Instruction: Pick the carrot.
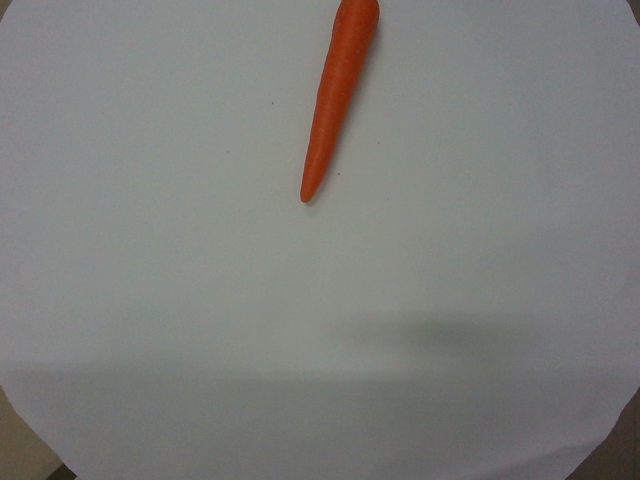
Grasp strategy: vertical